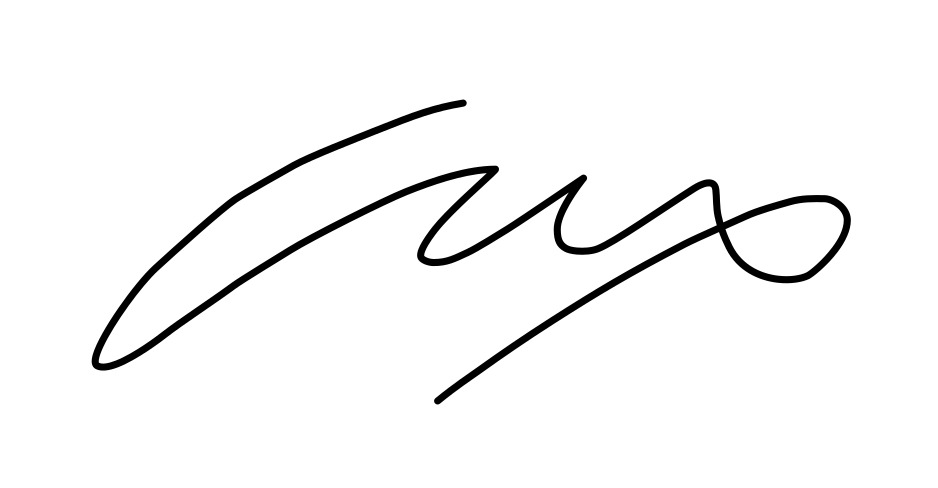
Signature of: alfred koch